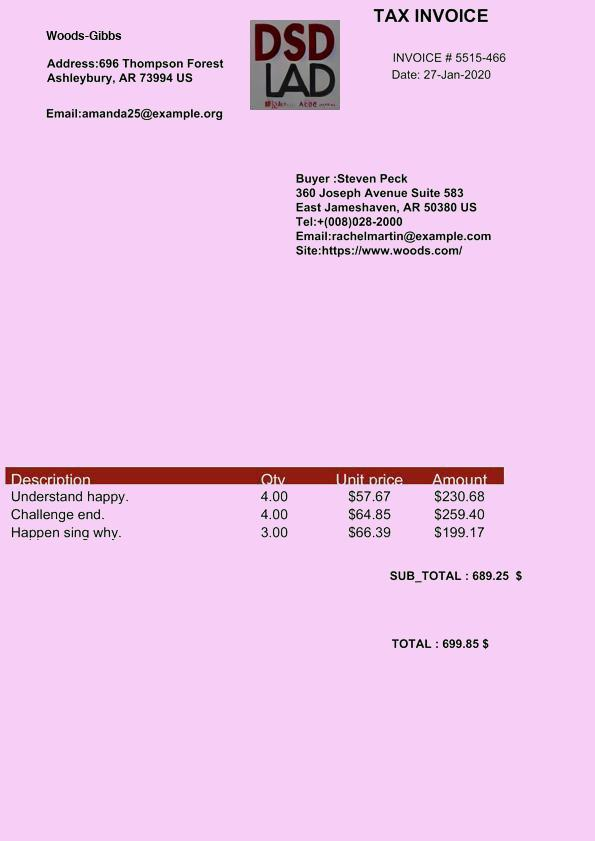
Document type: Invoice